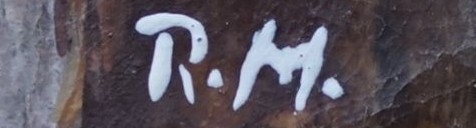
Signature of: rudolf mejsnar